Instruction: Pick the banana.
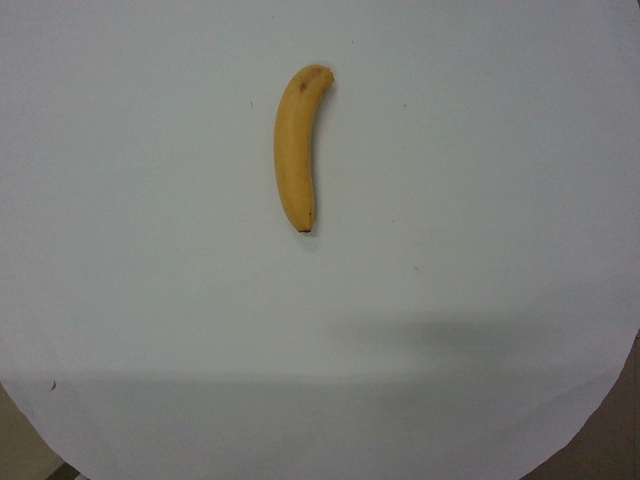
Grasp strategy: vertical